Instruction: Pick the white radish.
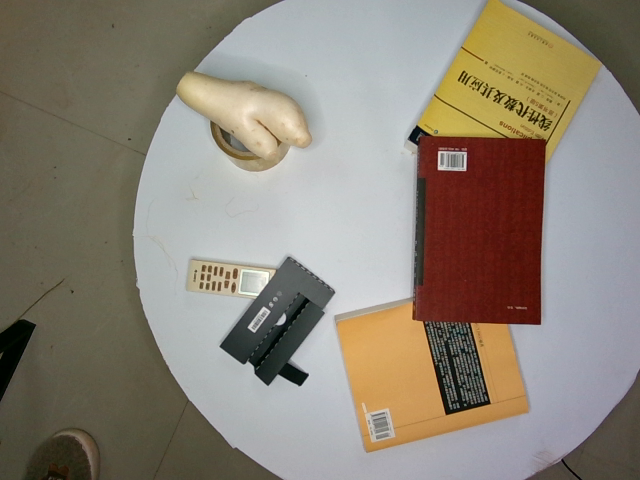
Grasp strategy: vertical